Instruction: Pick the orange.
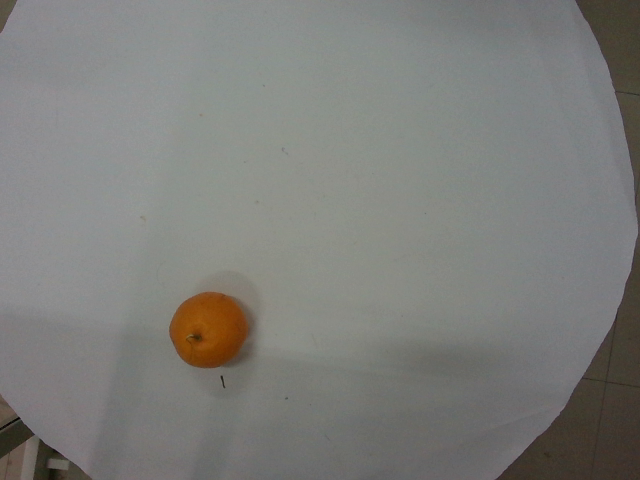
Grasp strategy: vertical